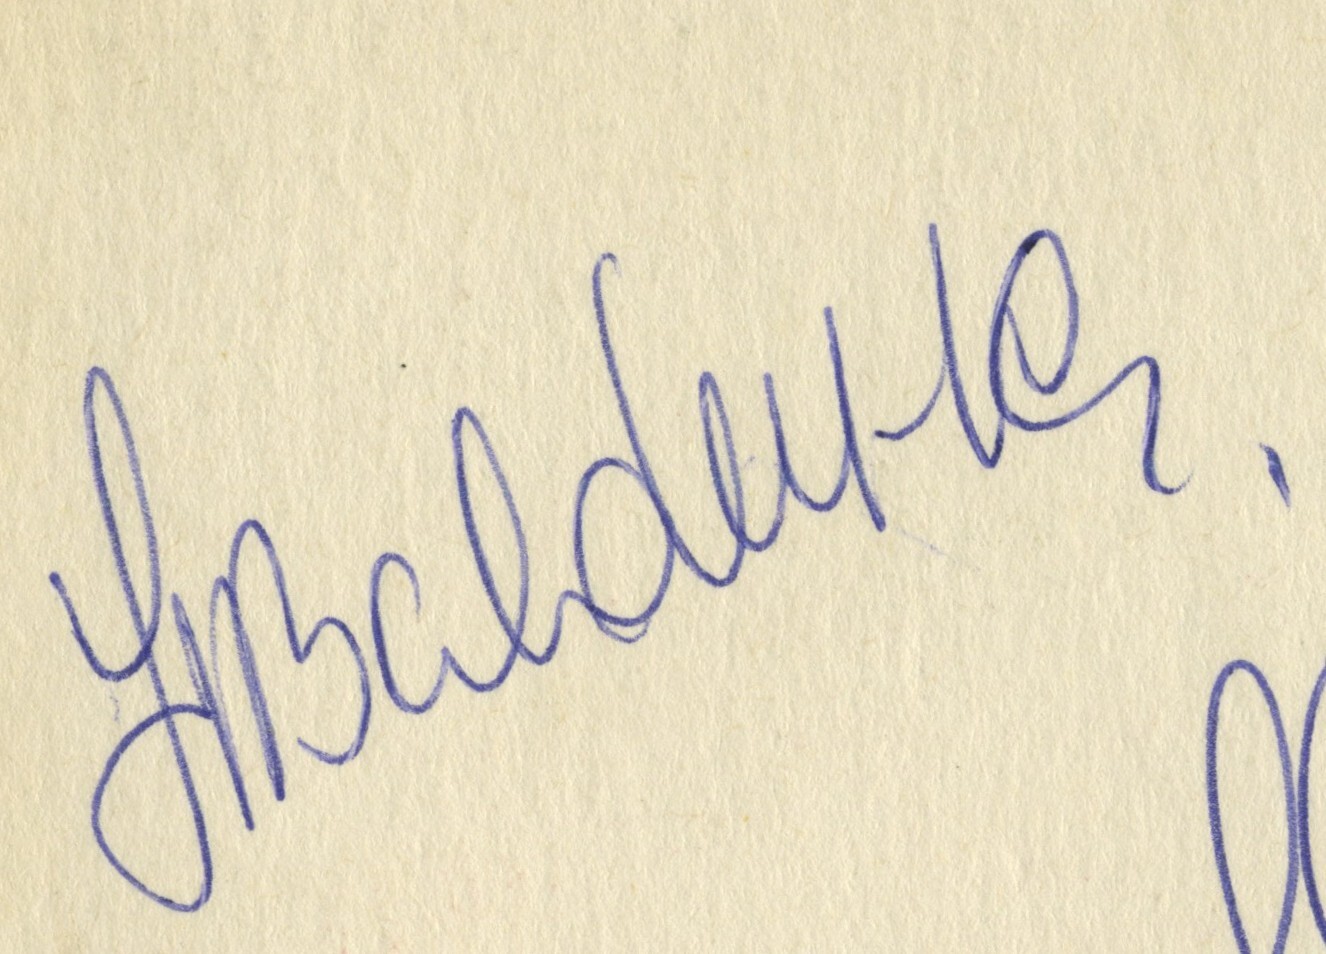
Signature of: helmuts balderis